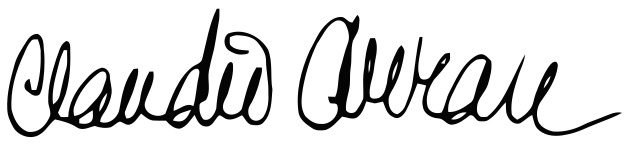
Signature of: claudio arrau